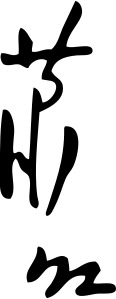
Signature of: xiao hong